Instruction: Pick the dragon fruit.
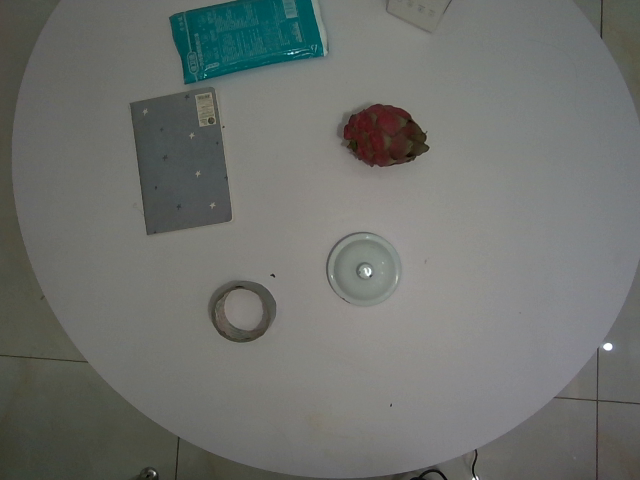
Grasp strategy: vertical